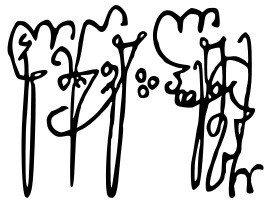
Signature of: alexander ii of kakheti